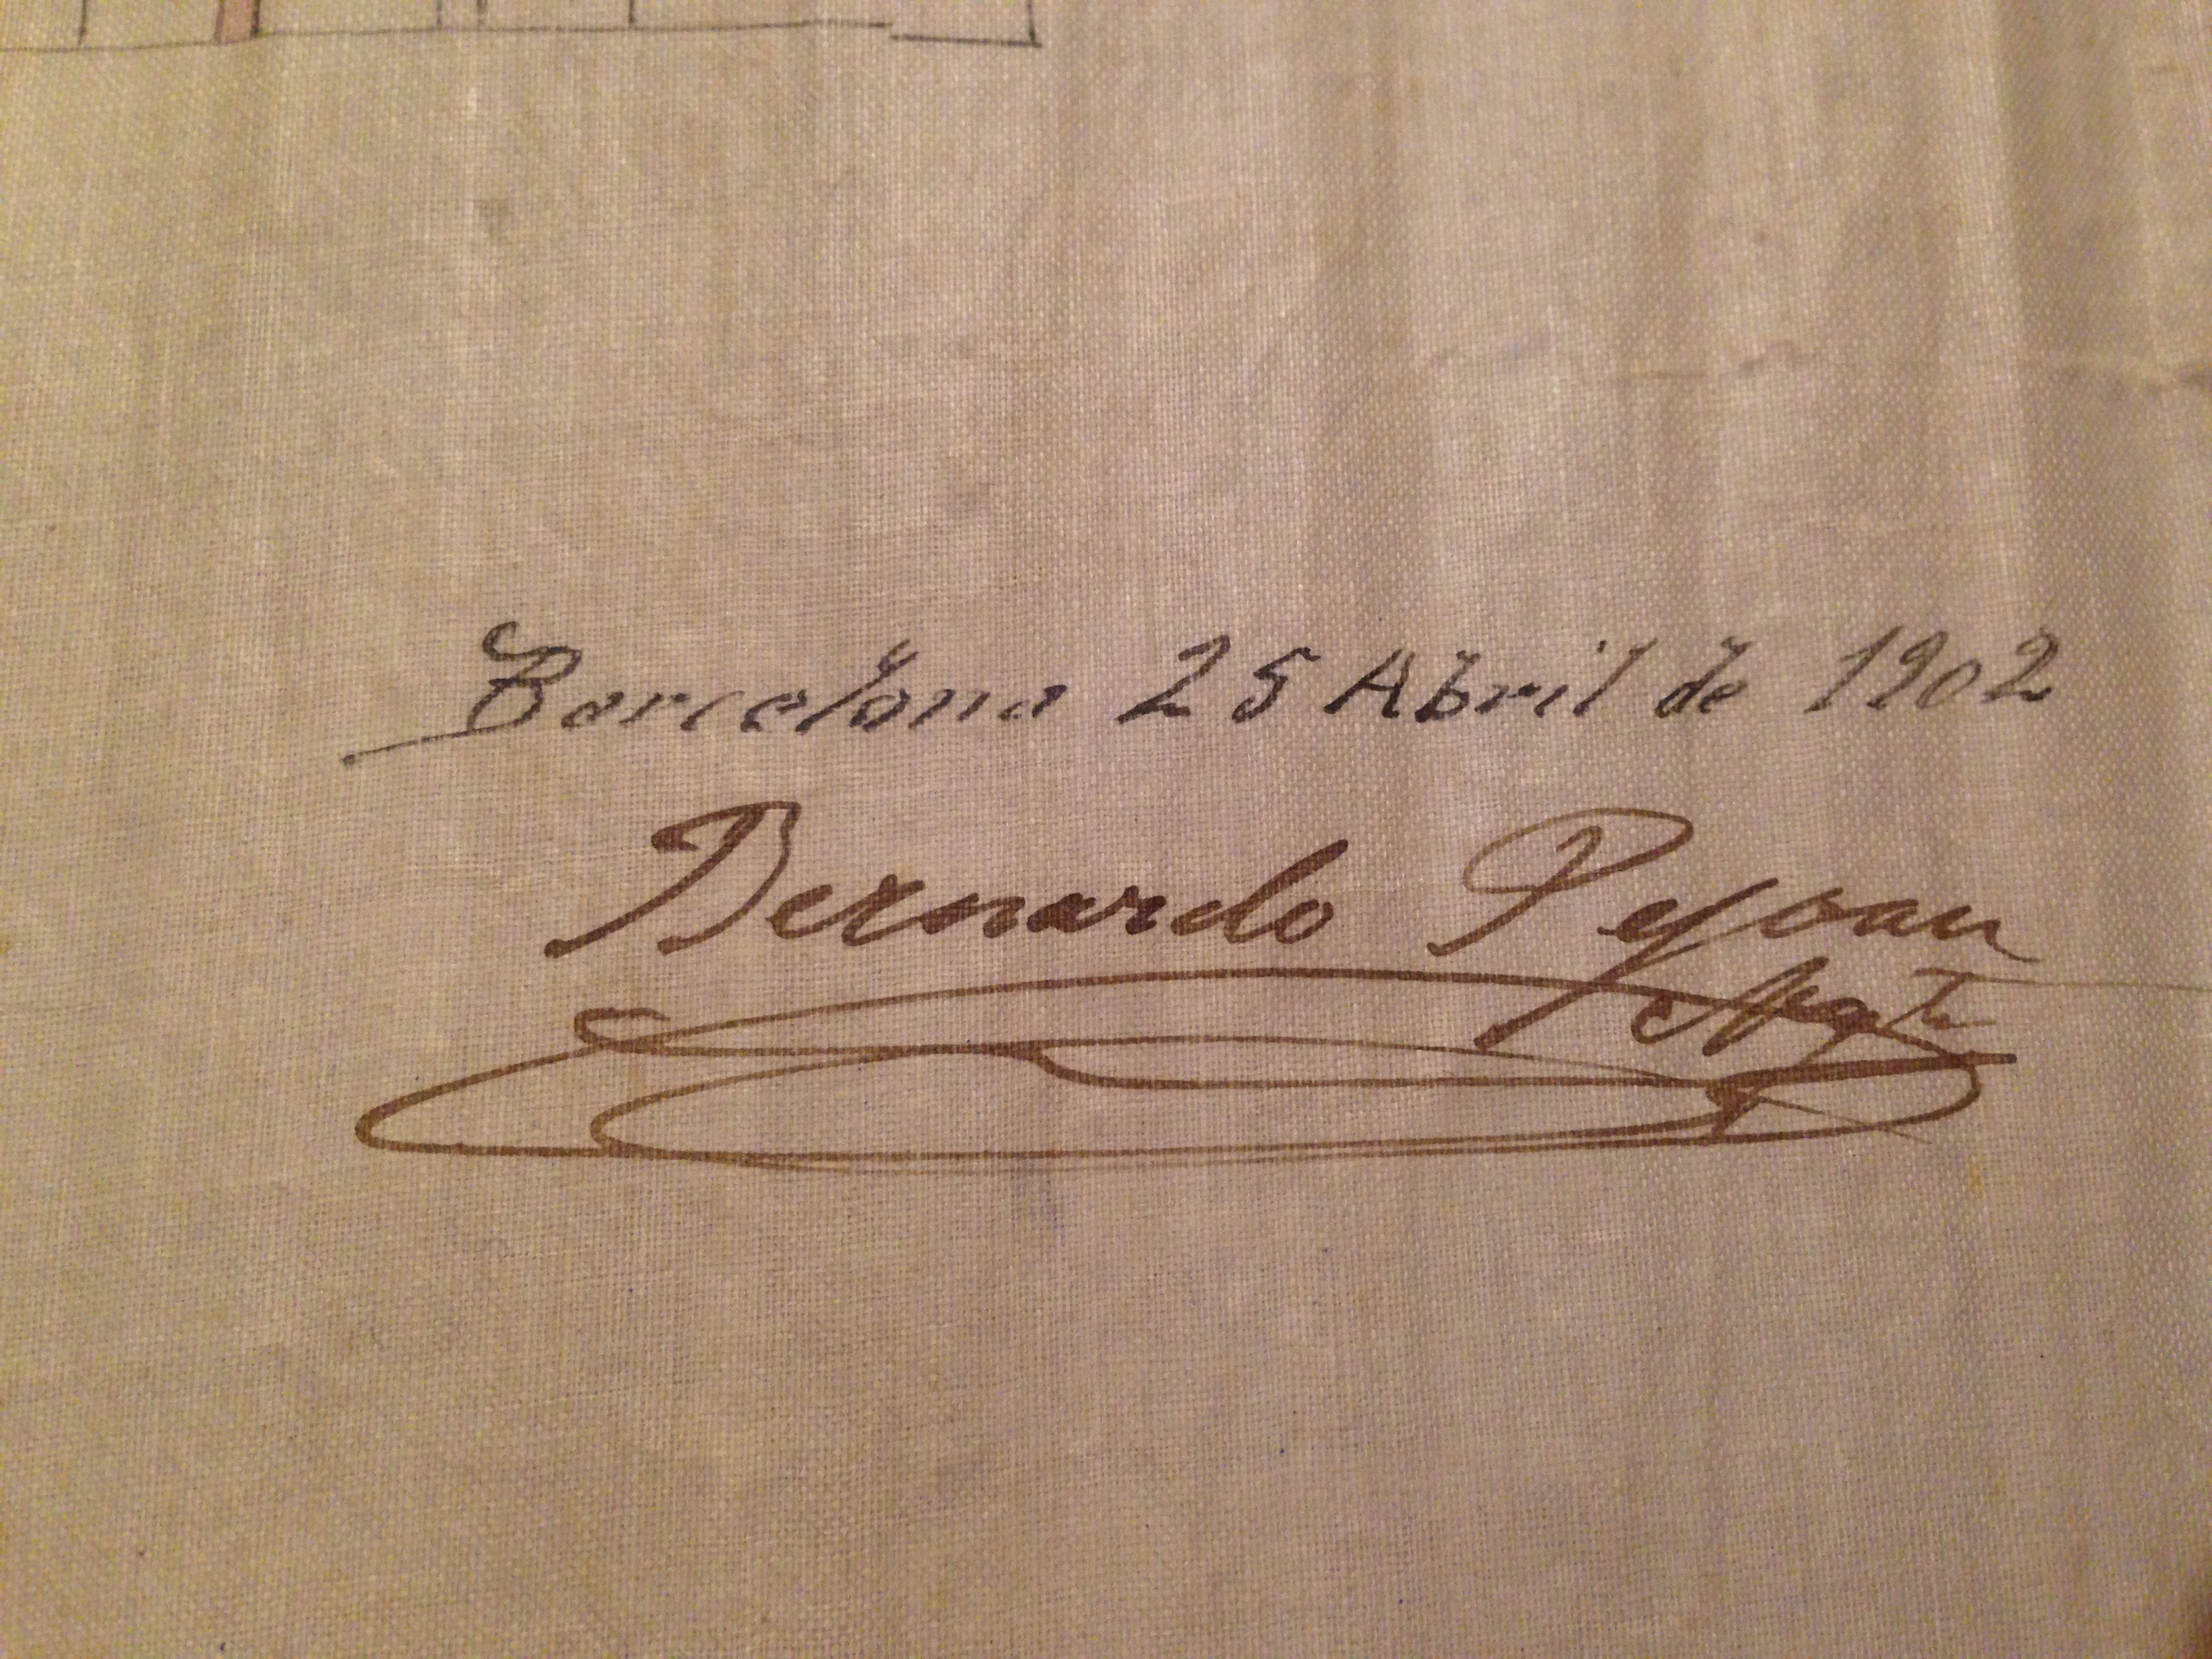
Signature of: bernat pejoan i sanmartí